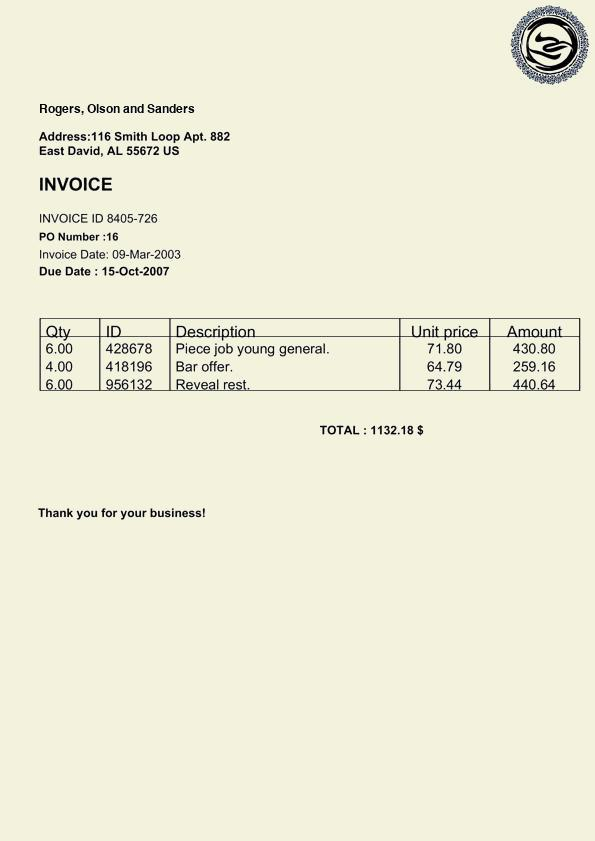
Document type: Invoice